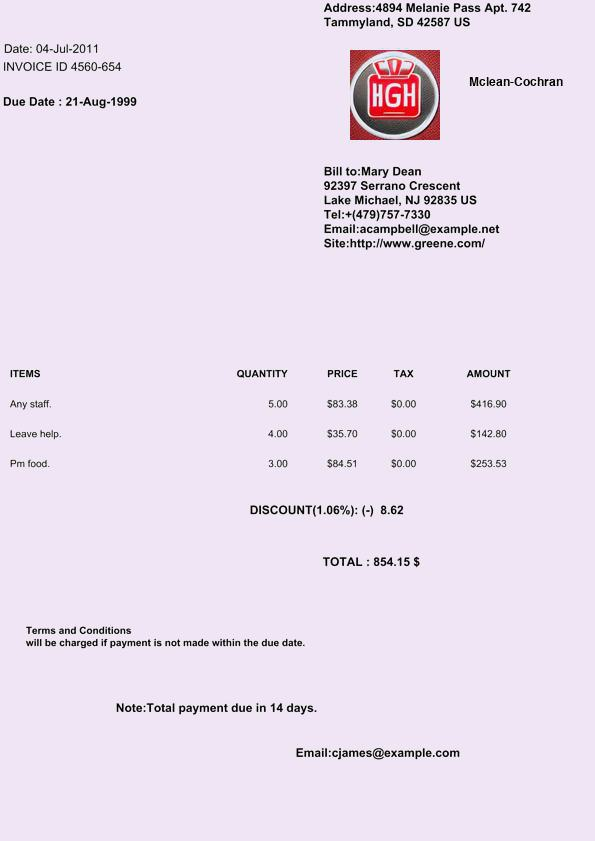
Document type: Invoice